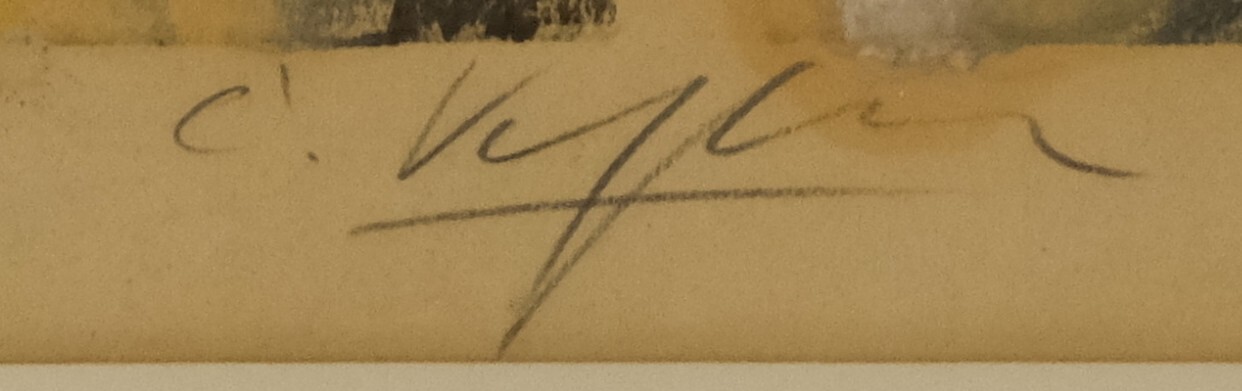
Signature of: čestmír kafka